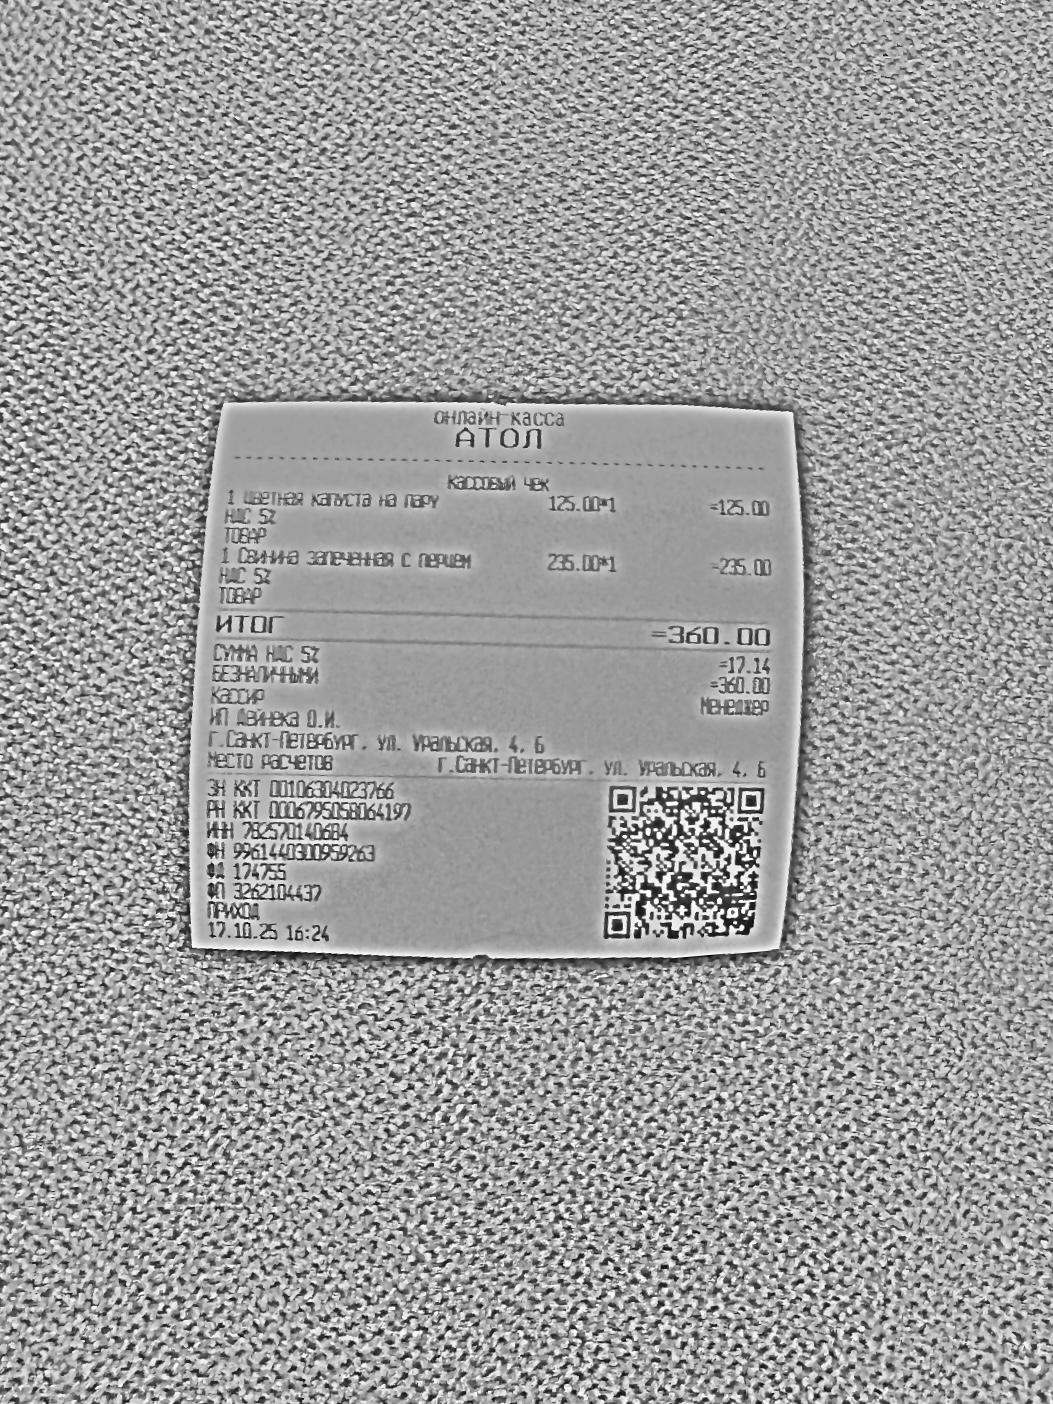
Продавец: ИП Дейнека О.И.
ИНН: 782570140684
Дата: 17.10.25
Товары: 1 Цветная капуста на пару; 1 Свинина запеченная с перцем
Количество: 1; 1
Цена: 125.00; 235.00
Сумма: 125.00; 235.00
Итого: 360.00